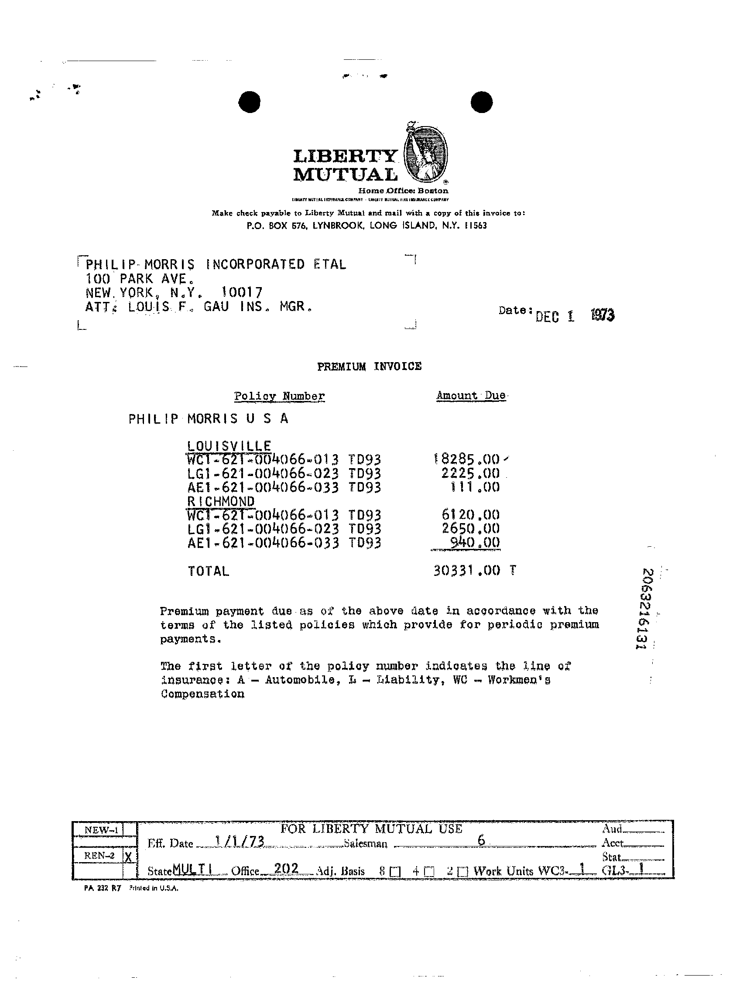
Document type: Invoice